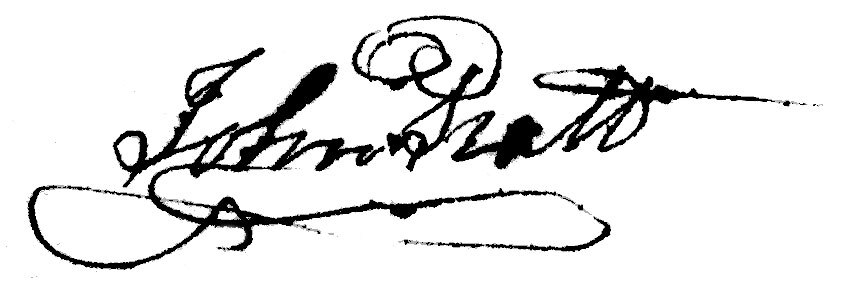
Signature of: john pratt